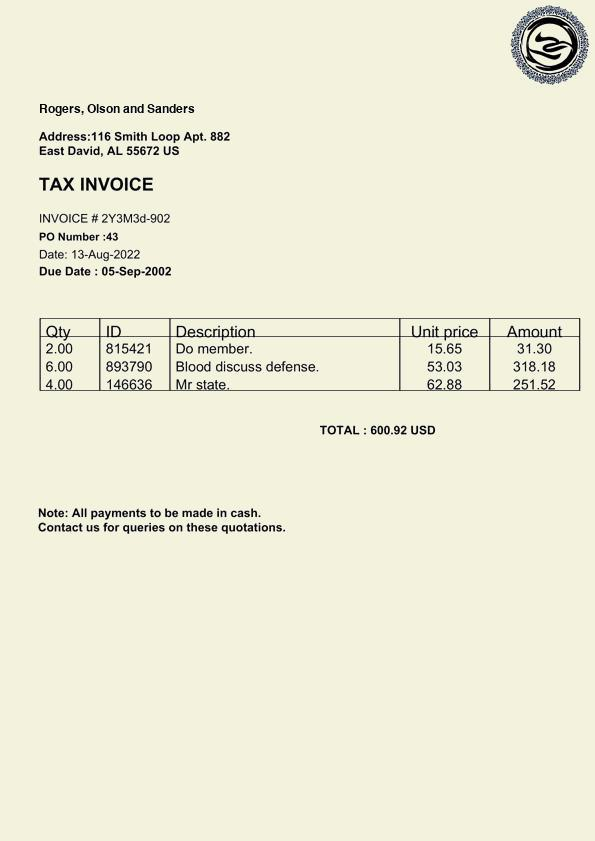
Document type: Invoice